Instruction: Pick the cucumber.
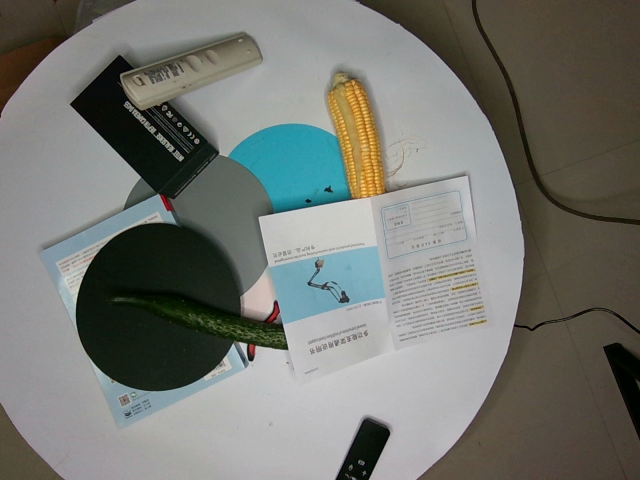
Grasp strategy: vertical